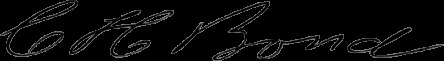
Signature of: charles henry bond